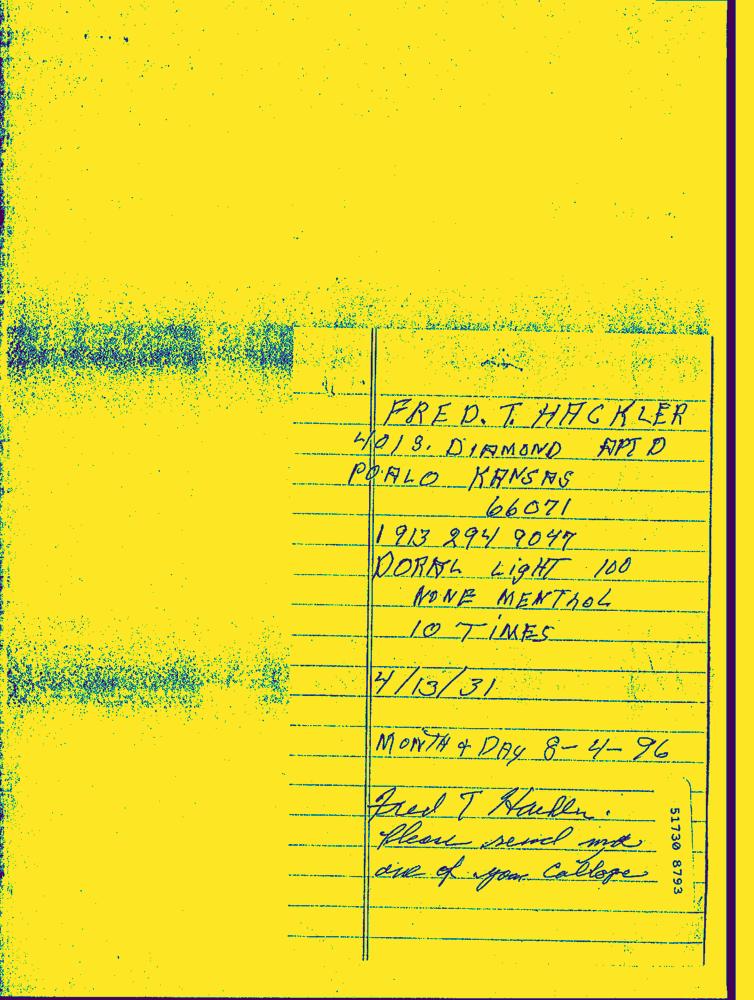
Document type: Hand-Written